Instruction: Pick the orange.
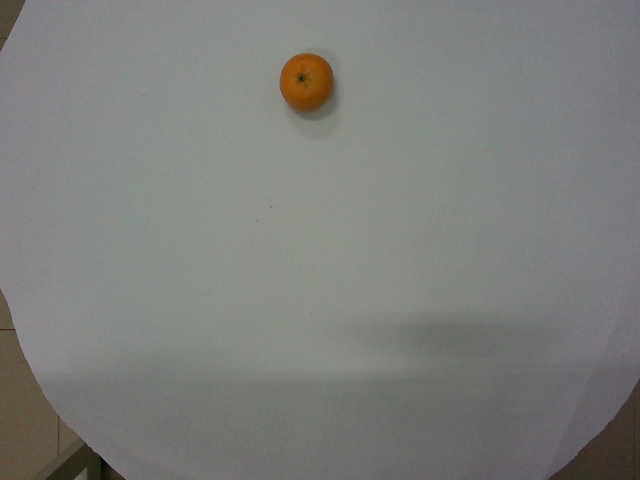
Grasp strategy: vertical